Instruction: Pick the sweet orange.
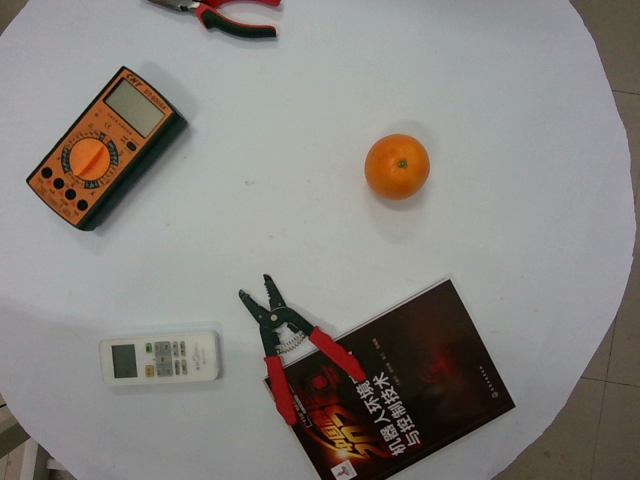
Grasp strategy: vertical